Question: How is the property described in the document?
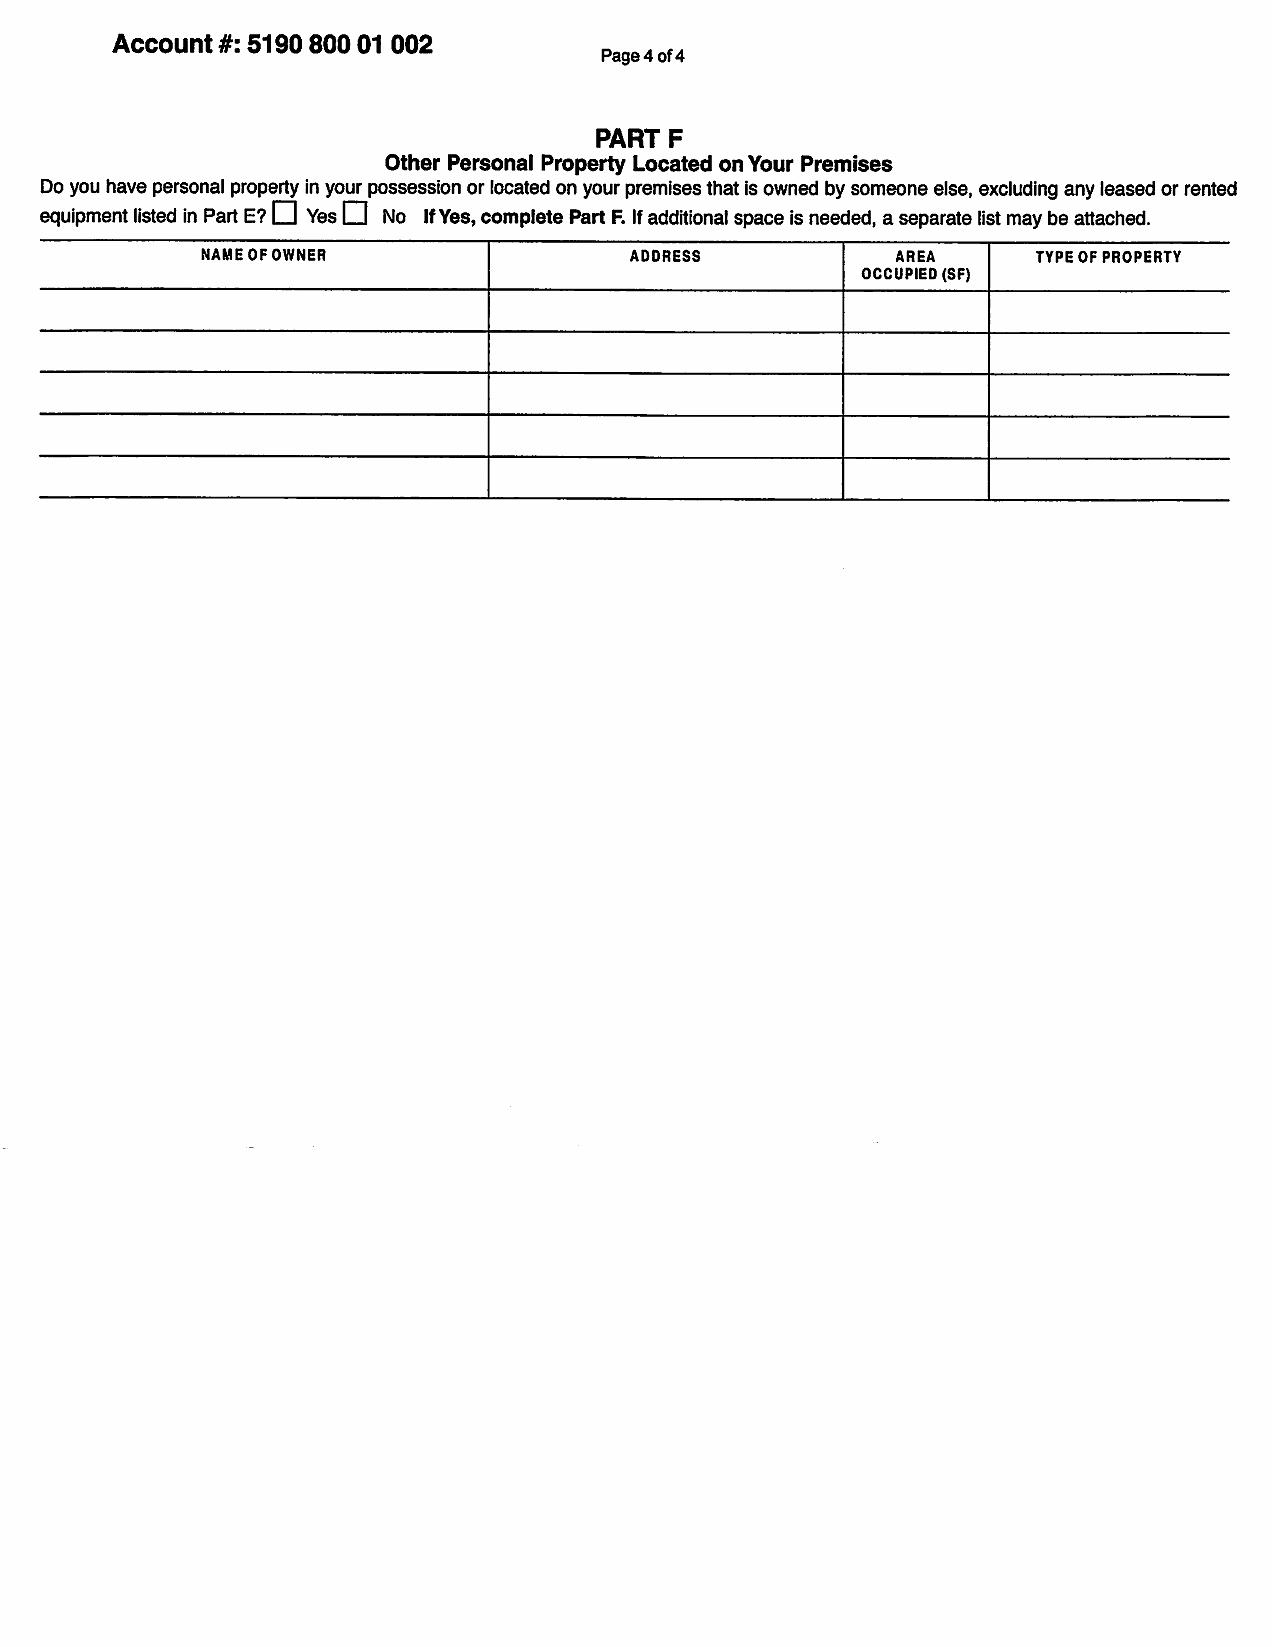
Answer: "Other Personal Property Located on Your Premises"